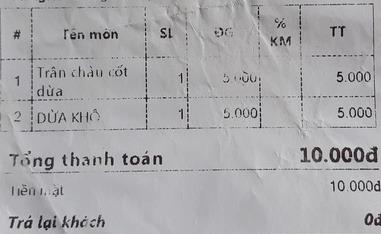
<table>
<tr>
<th>#</th>
<th>Tên món</th>
<th>SL</th>
<th>ĐG</th>
<th>% KM</th>
<th>TT</th>
</tr>
<tr>
<td>1</td>
<td>Trân châu cốt dừa</td>
<td>1</td>
<td>5.000</td>
<td></td>
<td>5.000</td>
</tr>
<tr>
<td>2</td>
<td>DỪA KHÔ</td>
<td>1</td>
<td>5.000</td>
<td></td>
<td>5.000</td>
</tr>
</table>

Tổng thanh toán 10.000đ
Tiền mặt 10.000đ
Trả lại khách 0đ